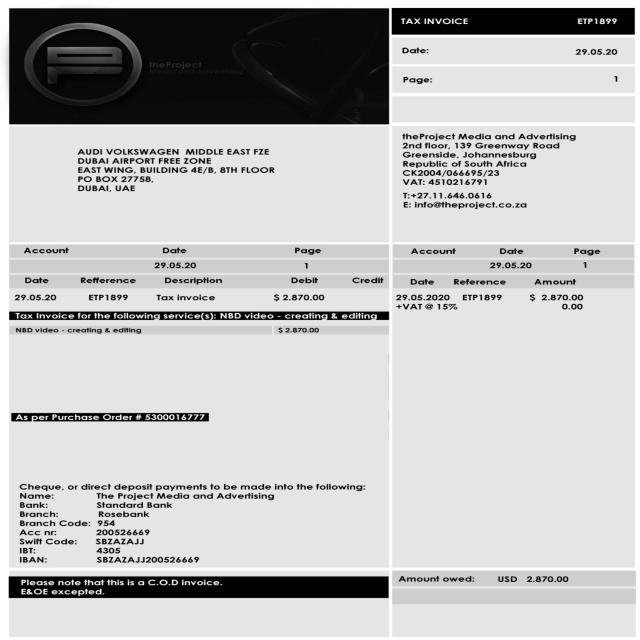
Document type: Invoice